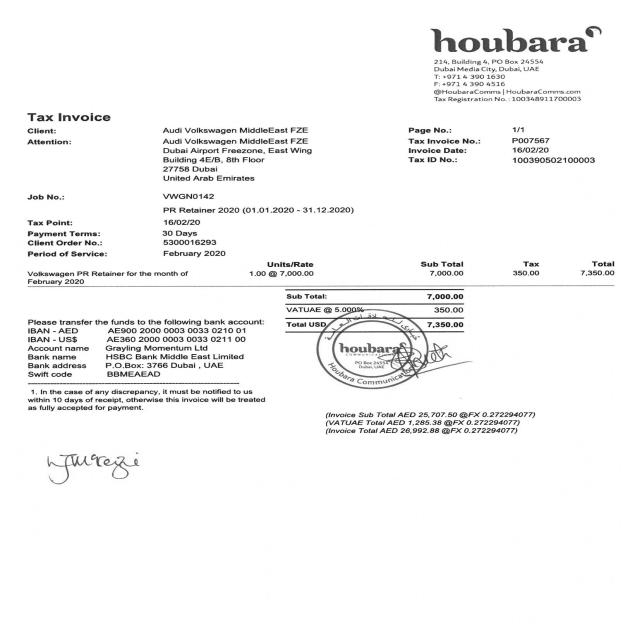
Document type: Invoice